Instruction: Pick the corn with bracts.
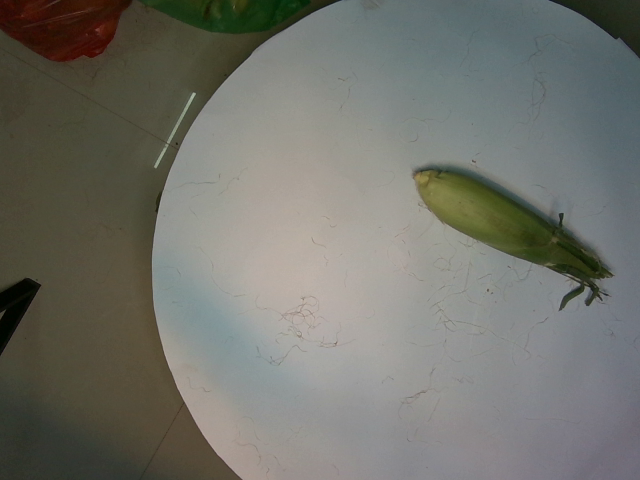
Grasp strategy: vertical